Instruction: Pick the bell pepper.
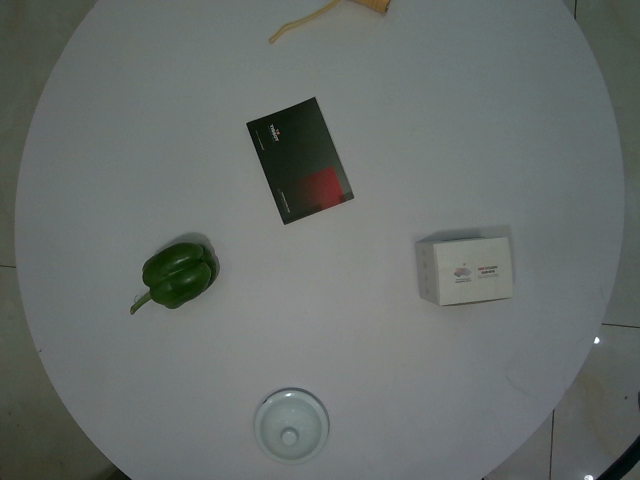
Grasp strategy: vertical